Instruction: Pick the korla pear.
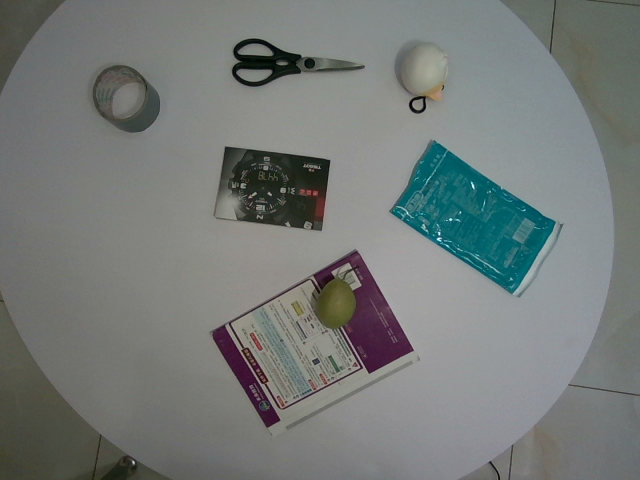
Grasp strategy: vertical